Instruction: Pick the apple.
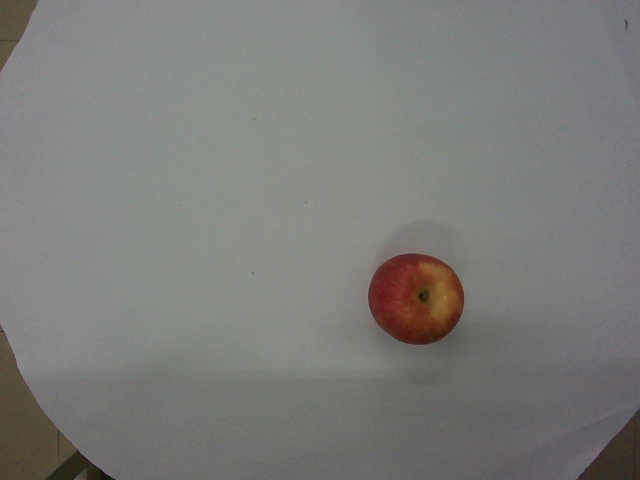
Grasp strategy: vertical